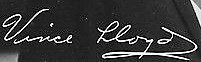
Signature of: vince lloyd